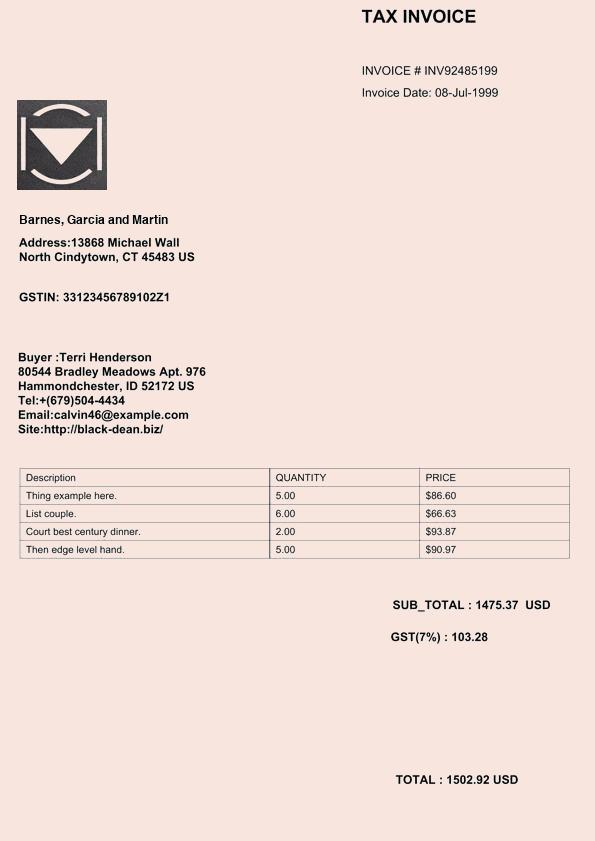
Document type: Invoice